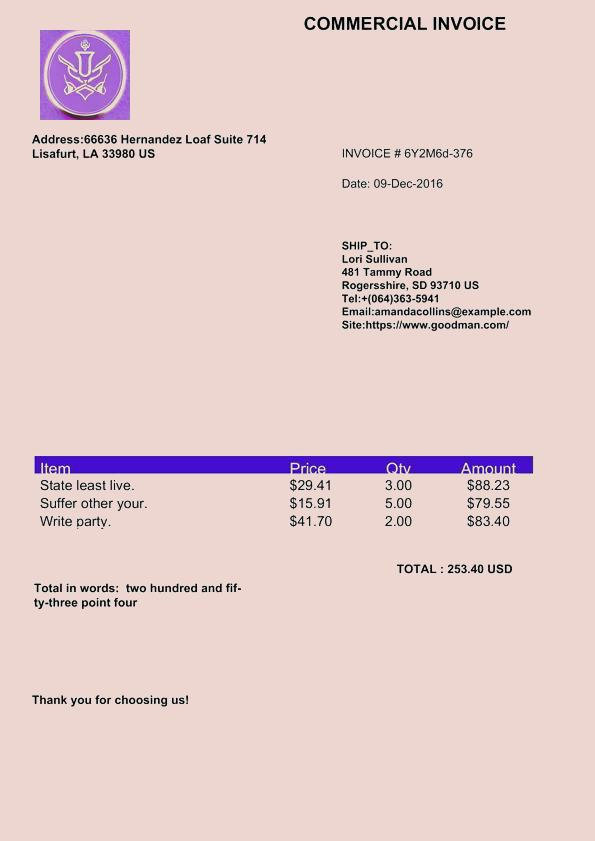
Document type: Invoice